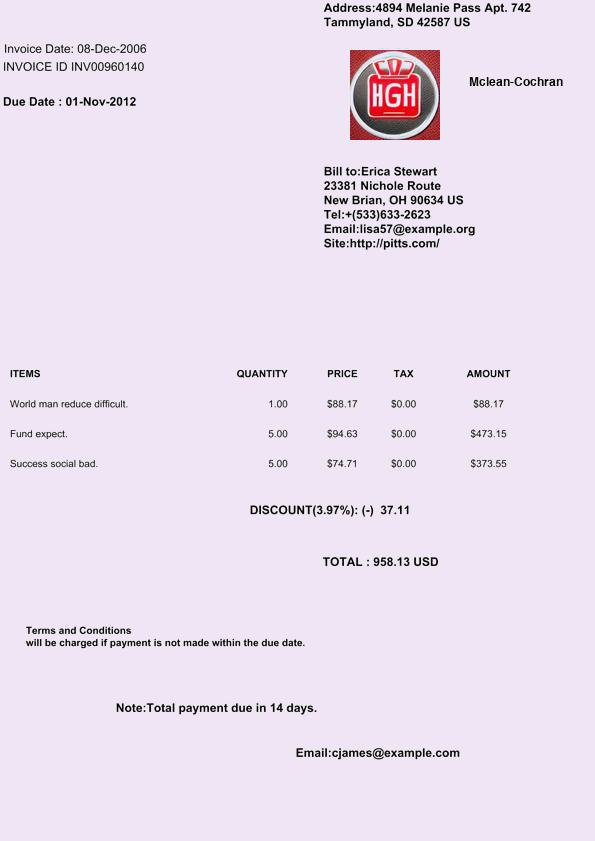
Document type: Invoice